Can you pull out the amount in words, numerical amount, payee's name, date of the cheque, and the bank's name from the image?
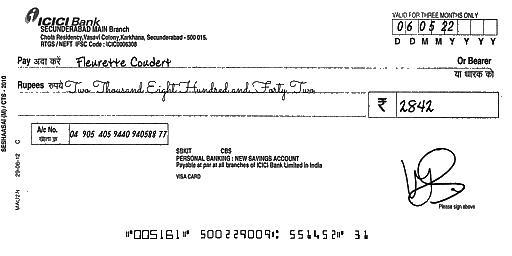
amt_in_words: Two Thousand Eight Hundred and Forty Two
amt_in_figures: 2842
payee_name: Fleurette Coudert
bank_name: ICICI Bank
cheque_date: 06/05/22